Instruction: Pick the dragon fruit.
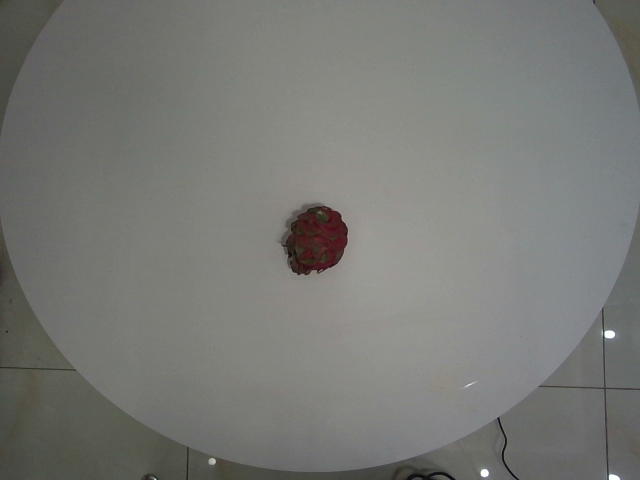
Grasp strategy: vertical